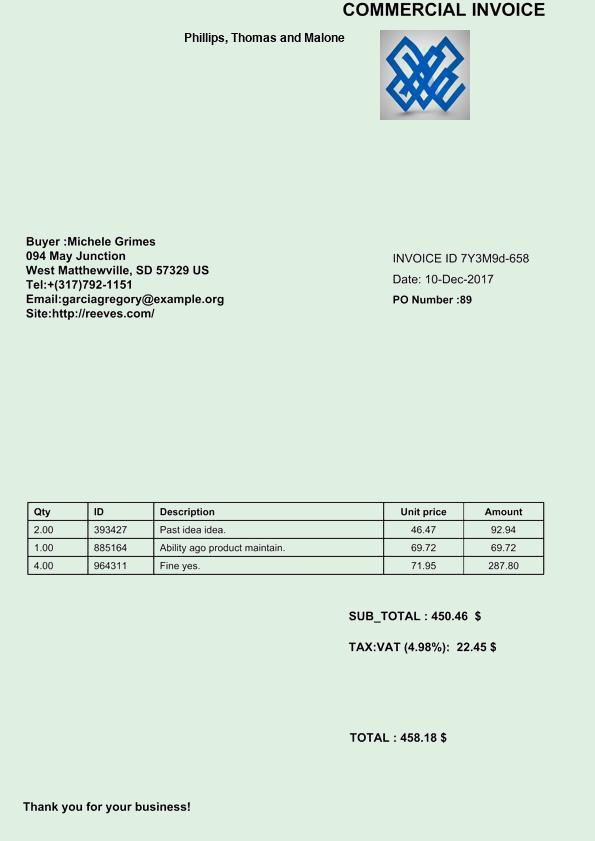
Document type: Invoice